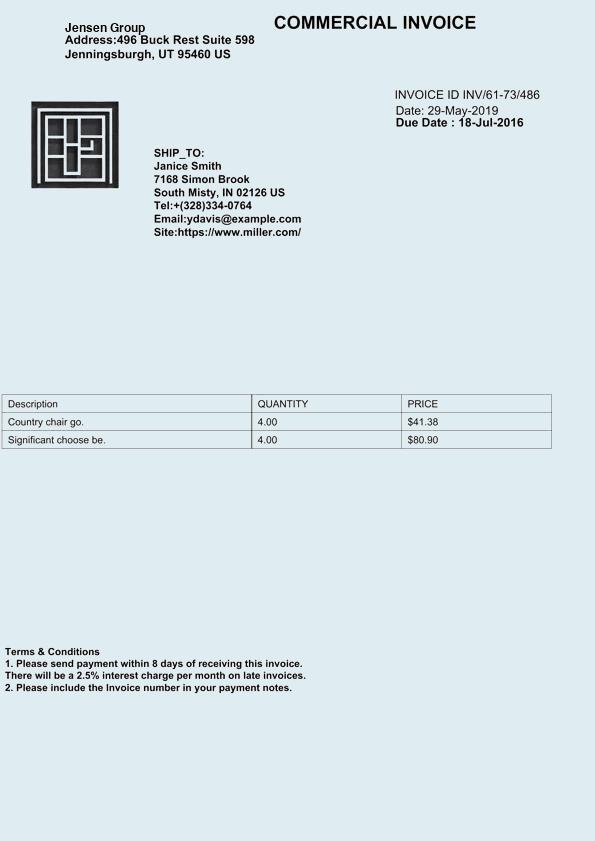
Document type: Invoice